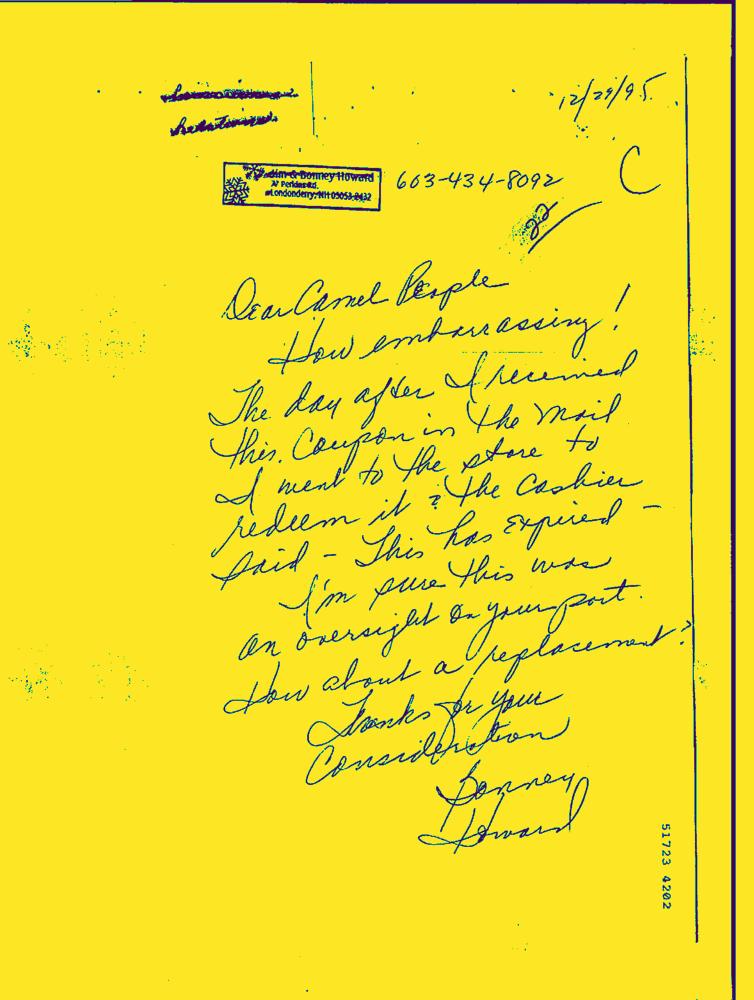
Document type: Hand-Written